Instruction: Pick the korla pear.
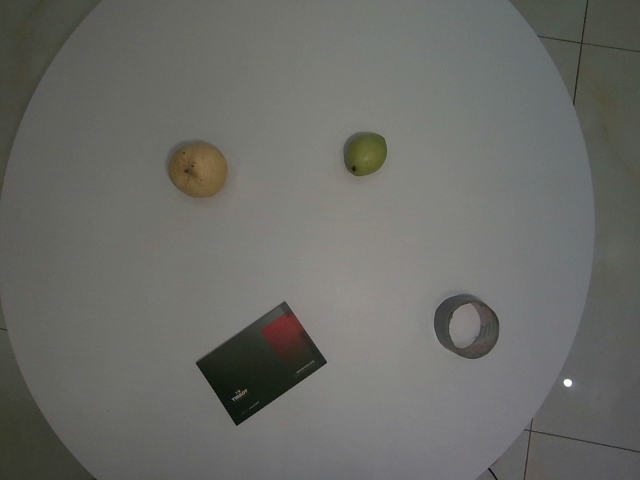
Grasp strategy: vertical